Question: How is the history relevant to the case?
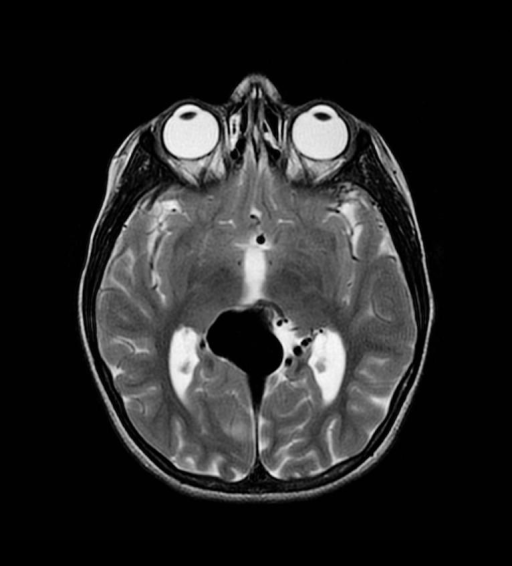
Answer: The patient's history of 8 yo girl for follow-up of after embolization of Vein of Galen Aneurysm with Onyx.  A Chest X-ray was ordered to confirm endotracheal tube placement following an uneventful post-operative course. is key in understanding the case.